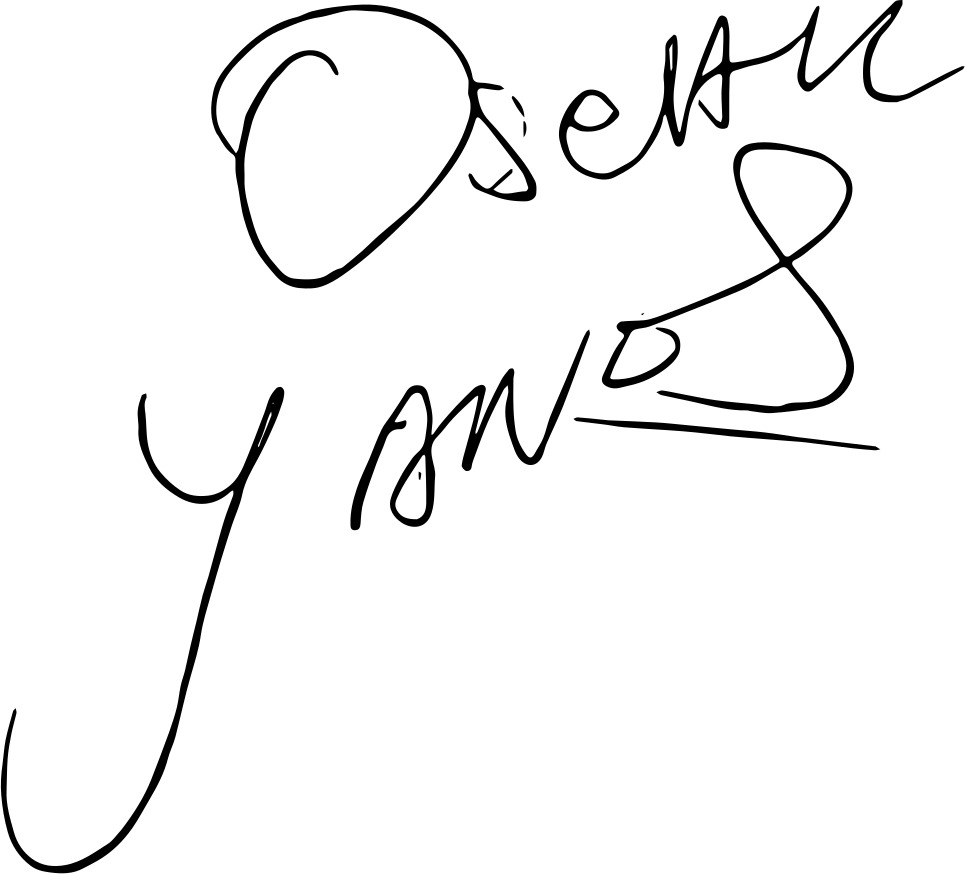
Signature of: oscar ñayes